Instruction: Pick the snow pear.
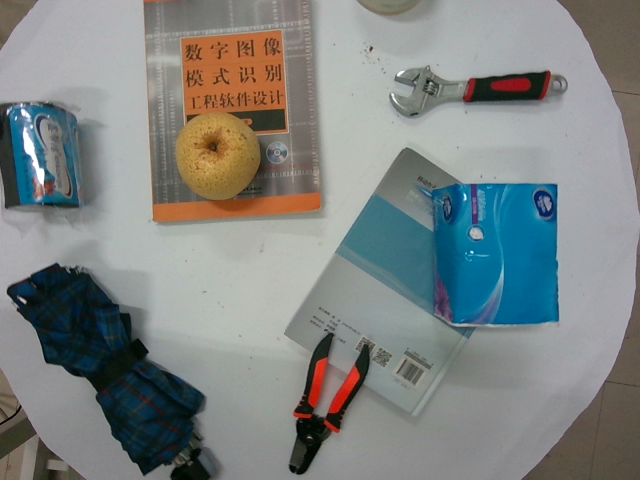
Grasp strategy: vertical